Question: How does the patient history play a role?
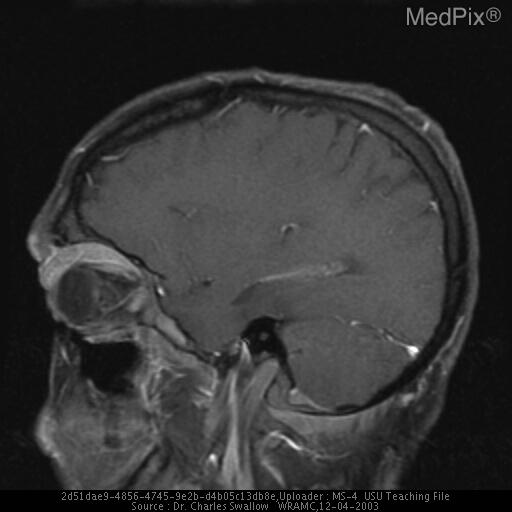
Answer: The patient's history of The patient was diagnosed with pseudotumor cerebri 3 yrs ago and presented for follow up with opthalmology with no complaints or specific symptoms. He did report a 10 lb weight loss over past 18 mos. is key in understanding the case.